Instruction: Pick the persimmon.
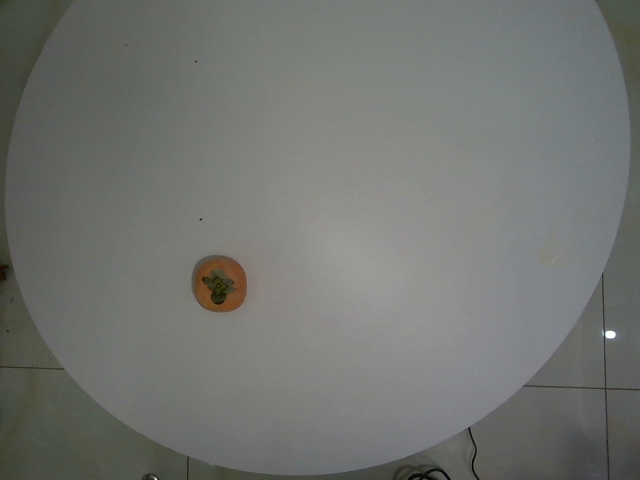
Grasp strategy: vertical